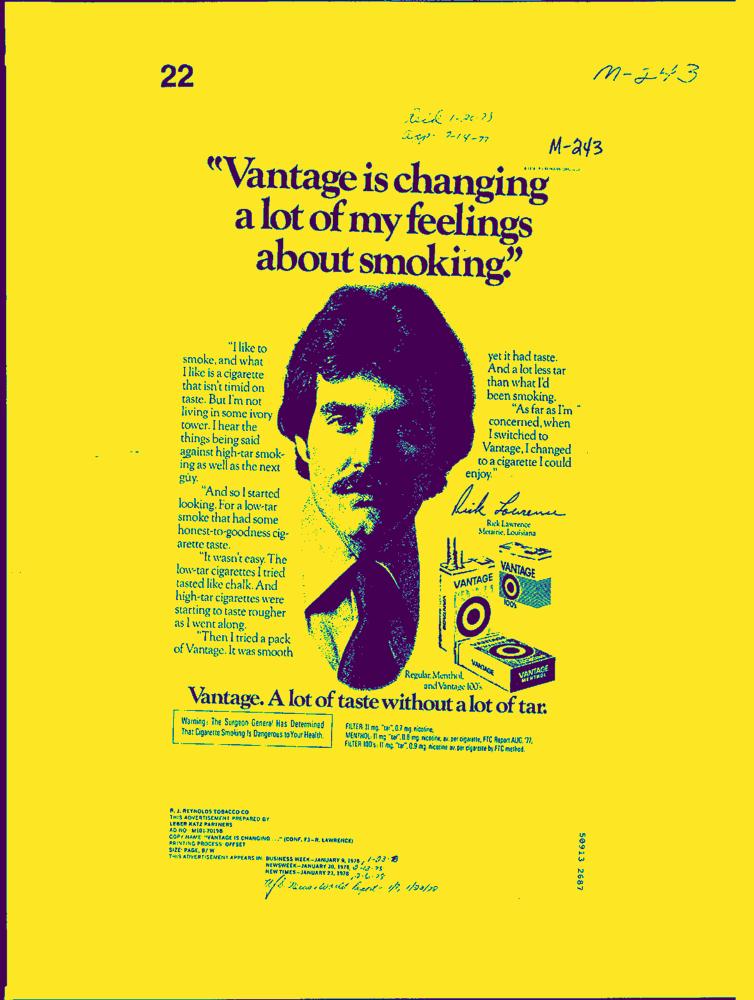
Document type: AD